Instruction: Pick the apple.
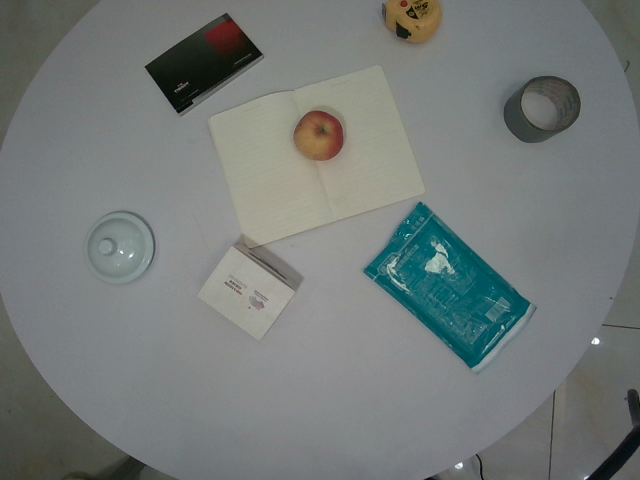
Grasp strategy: vertical